Question: What could the diagnosis suggest?
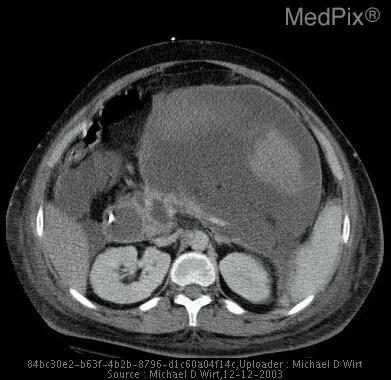
Answer: The possible diagnosis includes Pancreatic pseudocyst
Pancreatic abscess
Pancreatic necrosis with or without infection;
Pancreatic hemorrhage
Cystic Pancreatic Neoplasm.